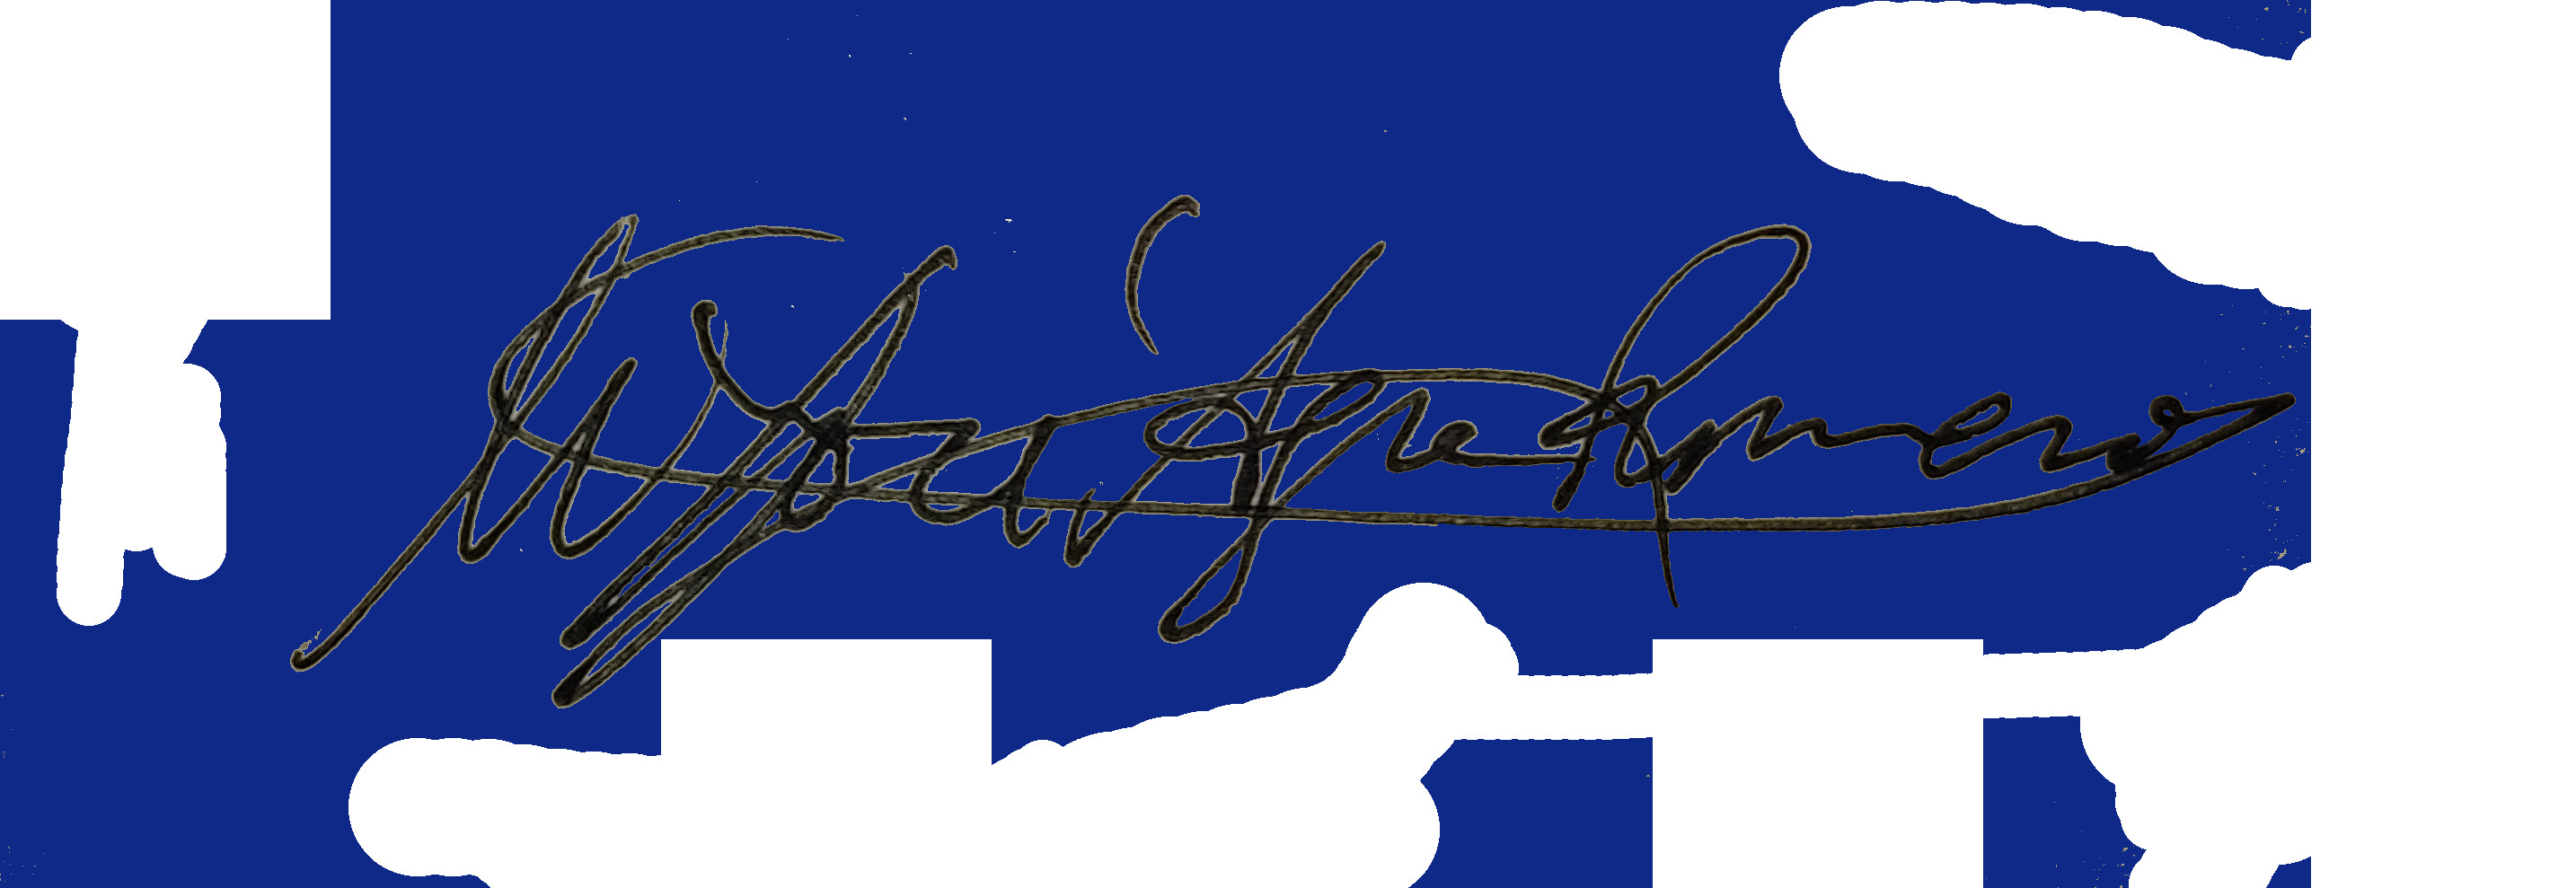
Signature of: maría xosé agra romero